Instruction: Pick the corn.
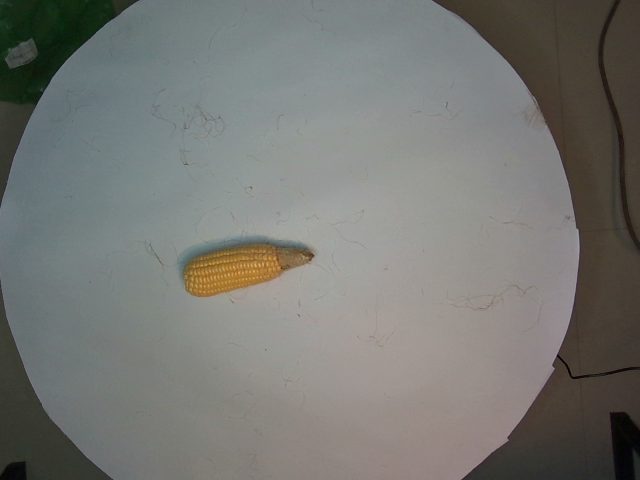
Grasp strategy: vertical